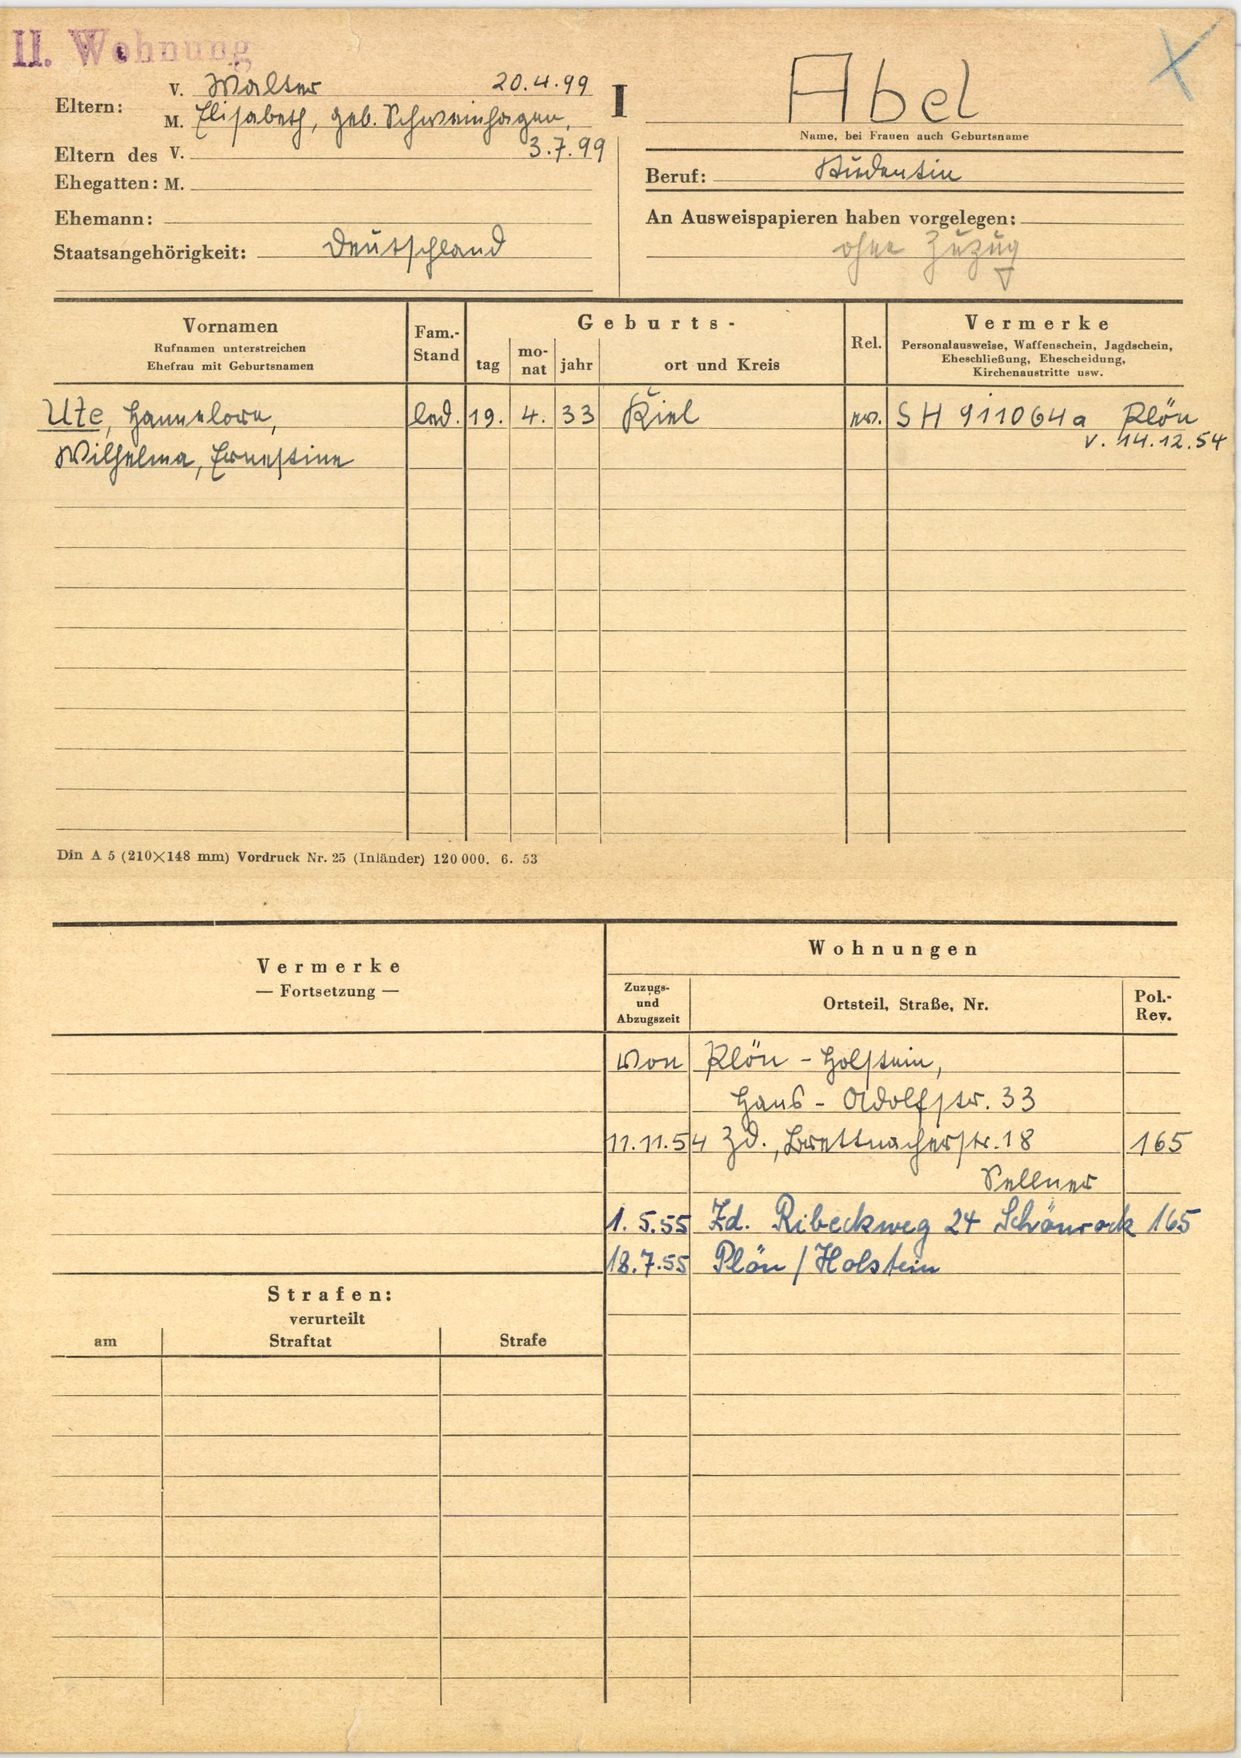
Abel